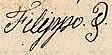
Signature of: filippo i duke of parma